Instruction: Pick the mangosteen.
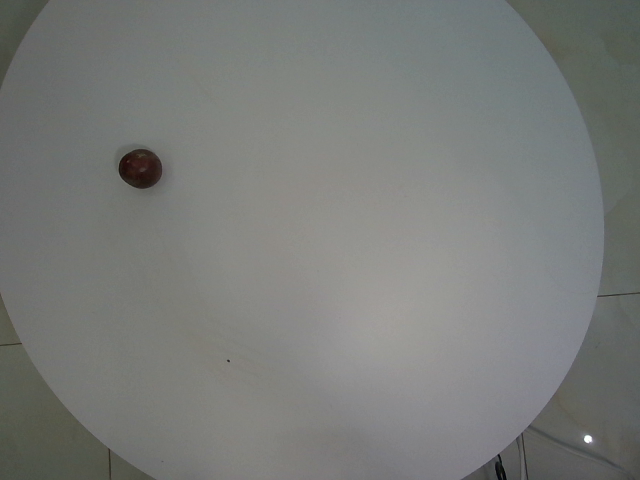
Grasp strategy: vertical